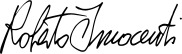
Signature of: roberto innocenti